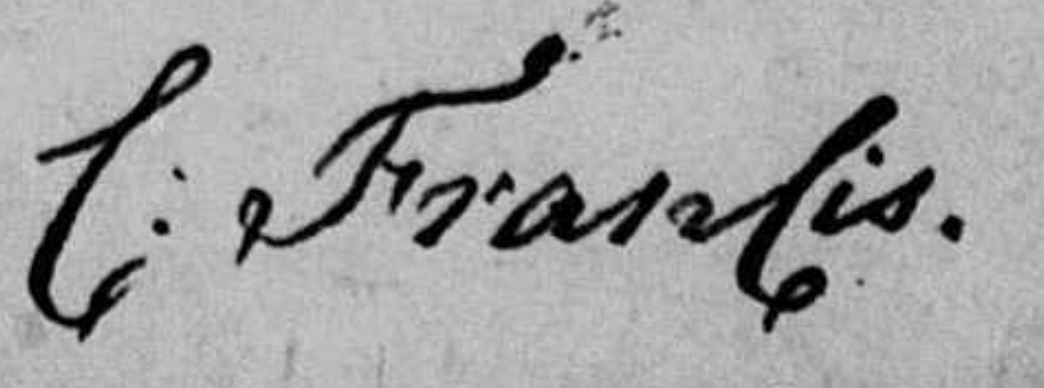
Signature of: cornelis francis